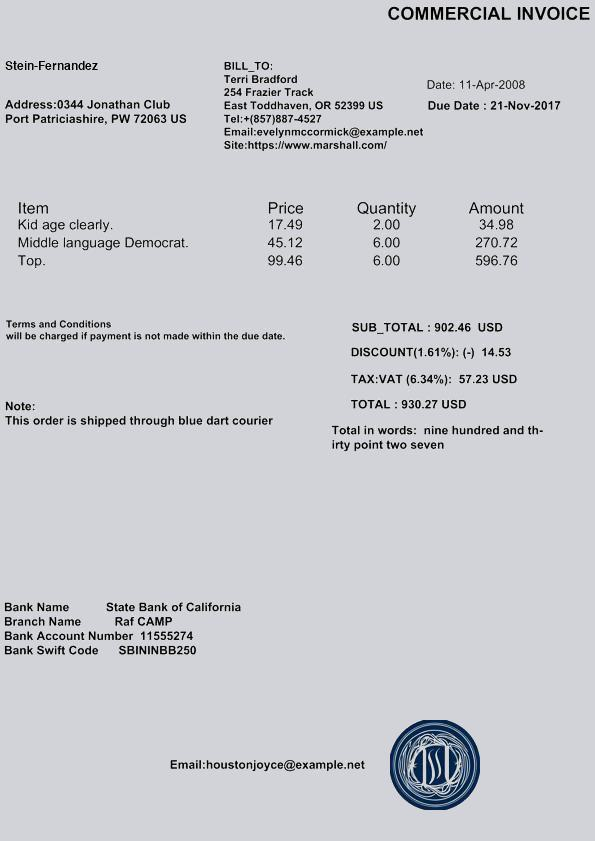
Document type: Invoice